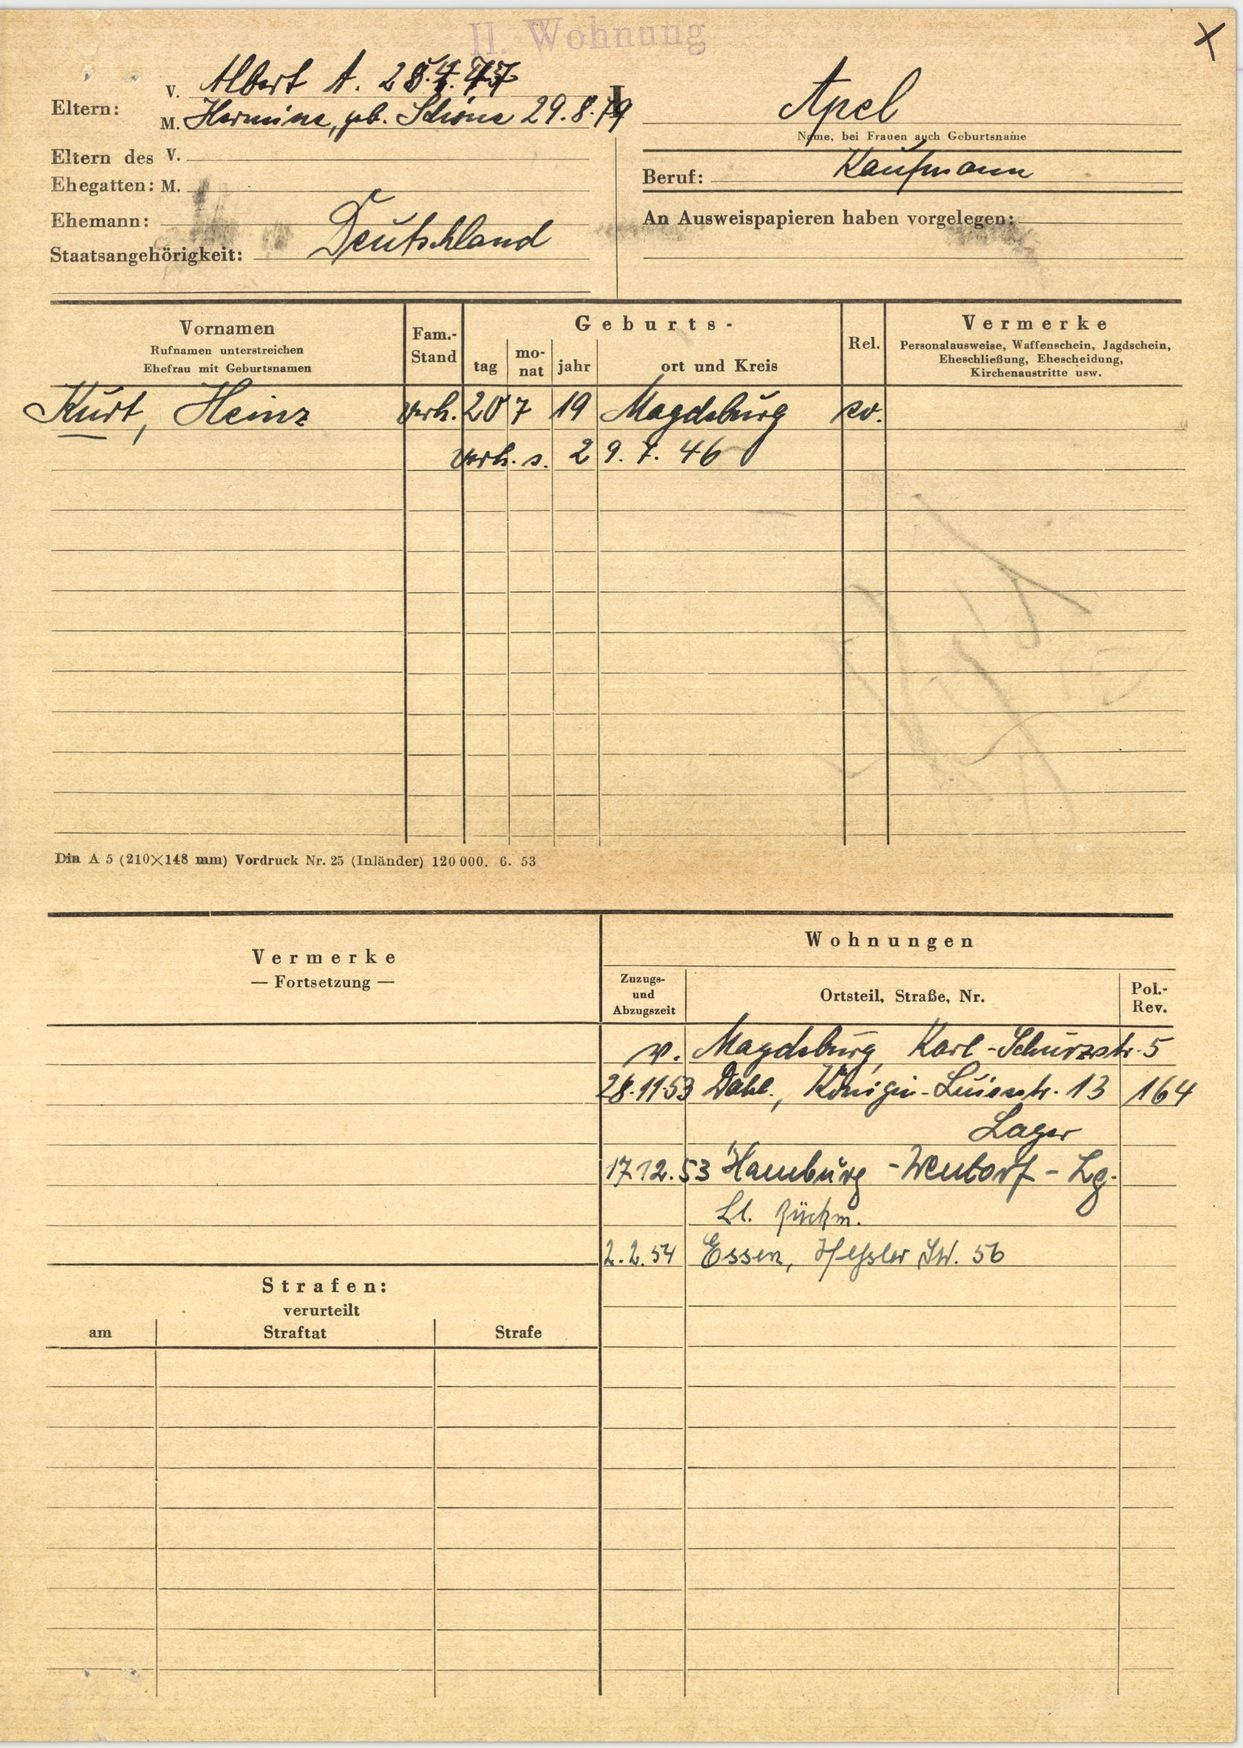
Apel